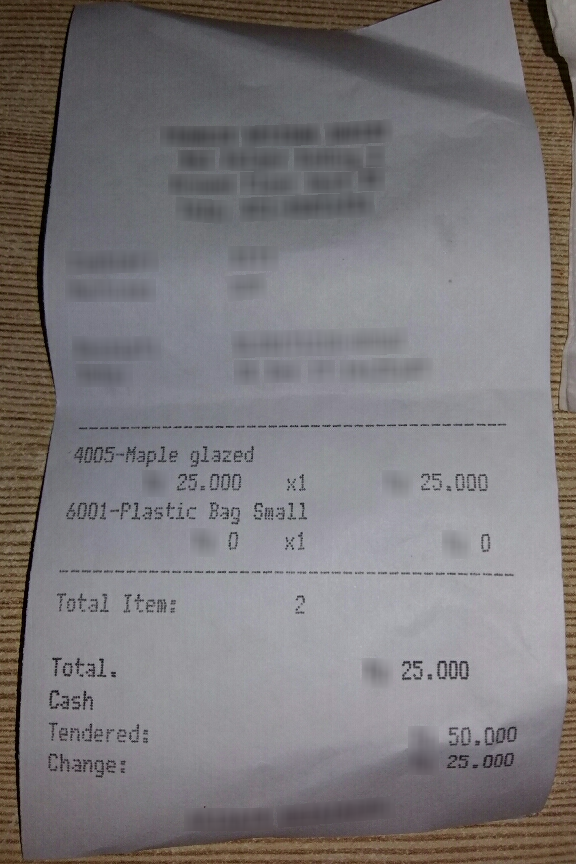
Extraction:
receipt: line_items: name: 4005-Maple glazed
price: 25.000
qty: x1
name: 6001-Plastic Bag Small
price: 0
qty: x1
total: 25.000